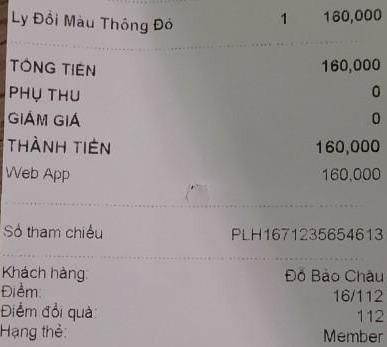
<table>
<tr>
<td>Ly Đổi Màu Thông Đỏ</td>
<td>1</td>
<td>160,000</td>
</tr>
</table>

TỔNG TIỀN 160,000
PHỤ THU 0
GIẢM GIÁ 0
THÀNH TIỀN 160,000
Web App 160,000

Số tham chiếu PLH1671235654613

Khách hàng: Đỗ Bảo Châu
Điểm: 16/112
Điểm đổi quà: 112
Hạng thẻ: Member